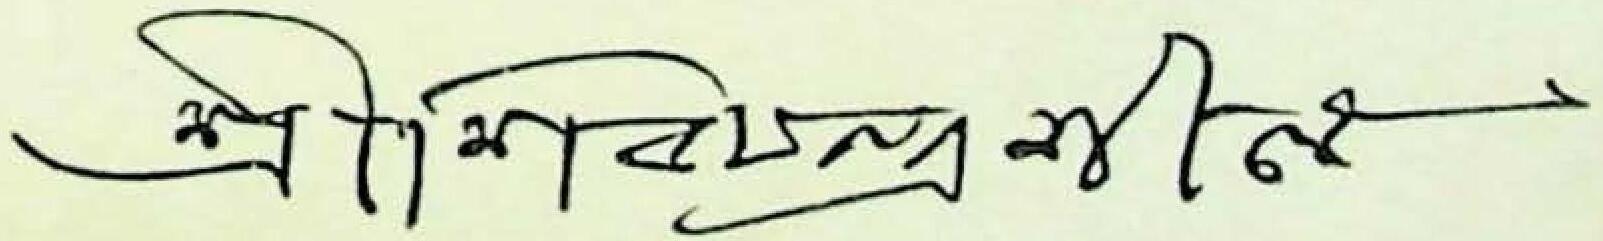
Signature of: shib chandra shil